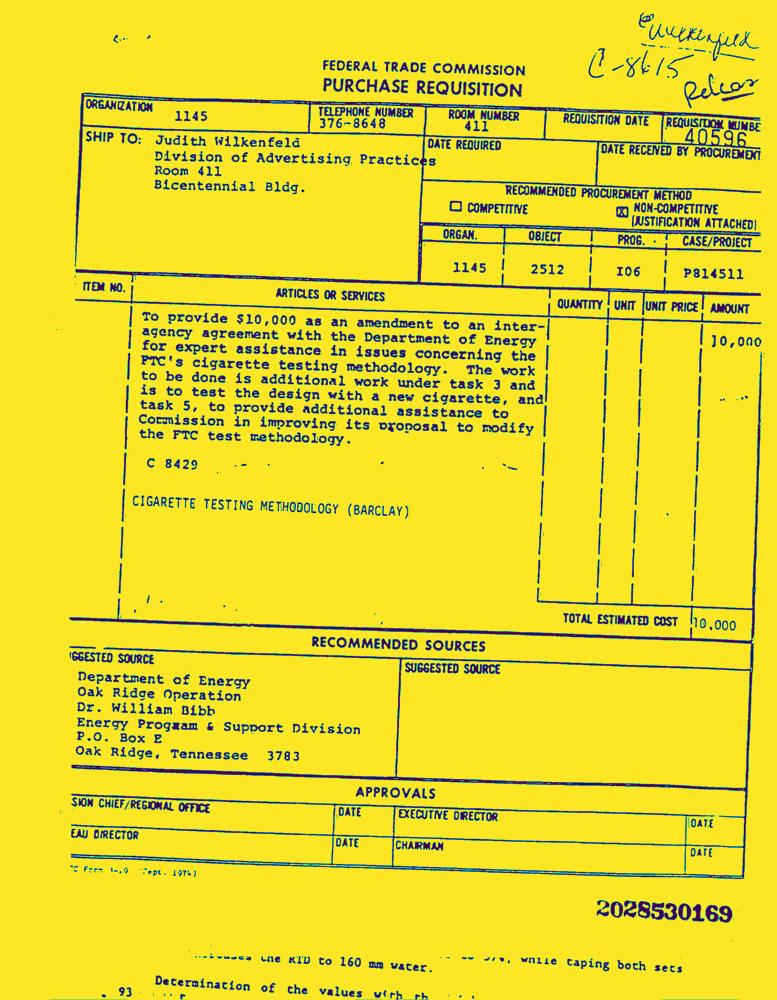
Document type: Invoice-Doc